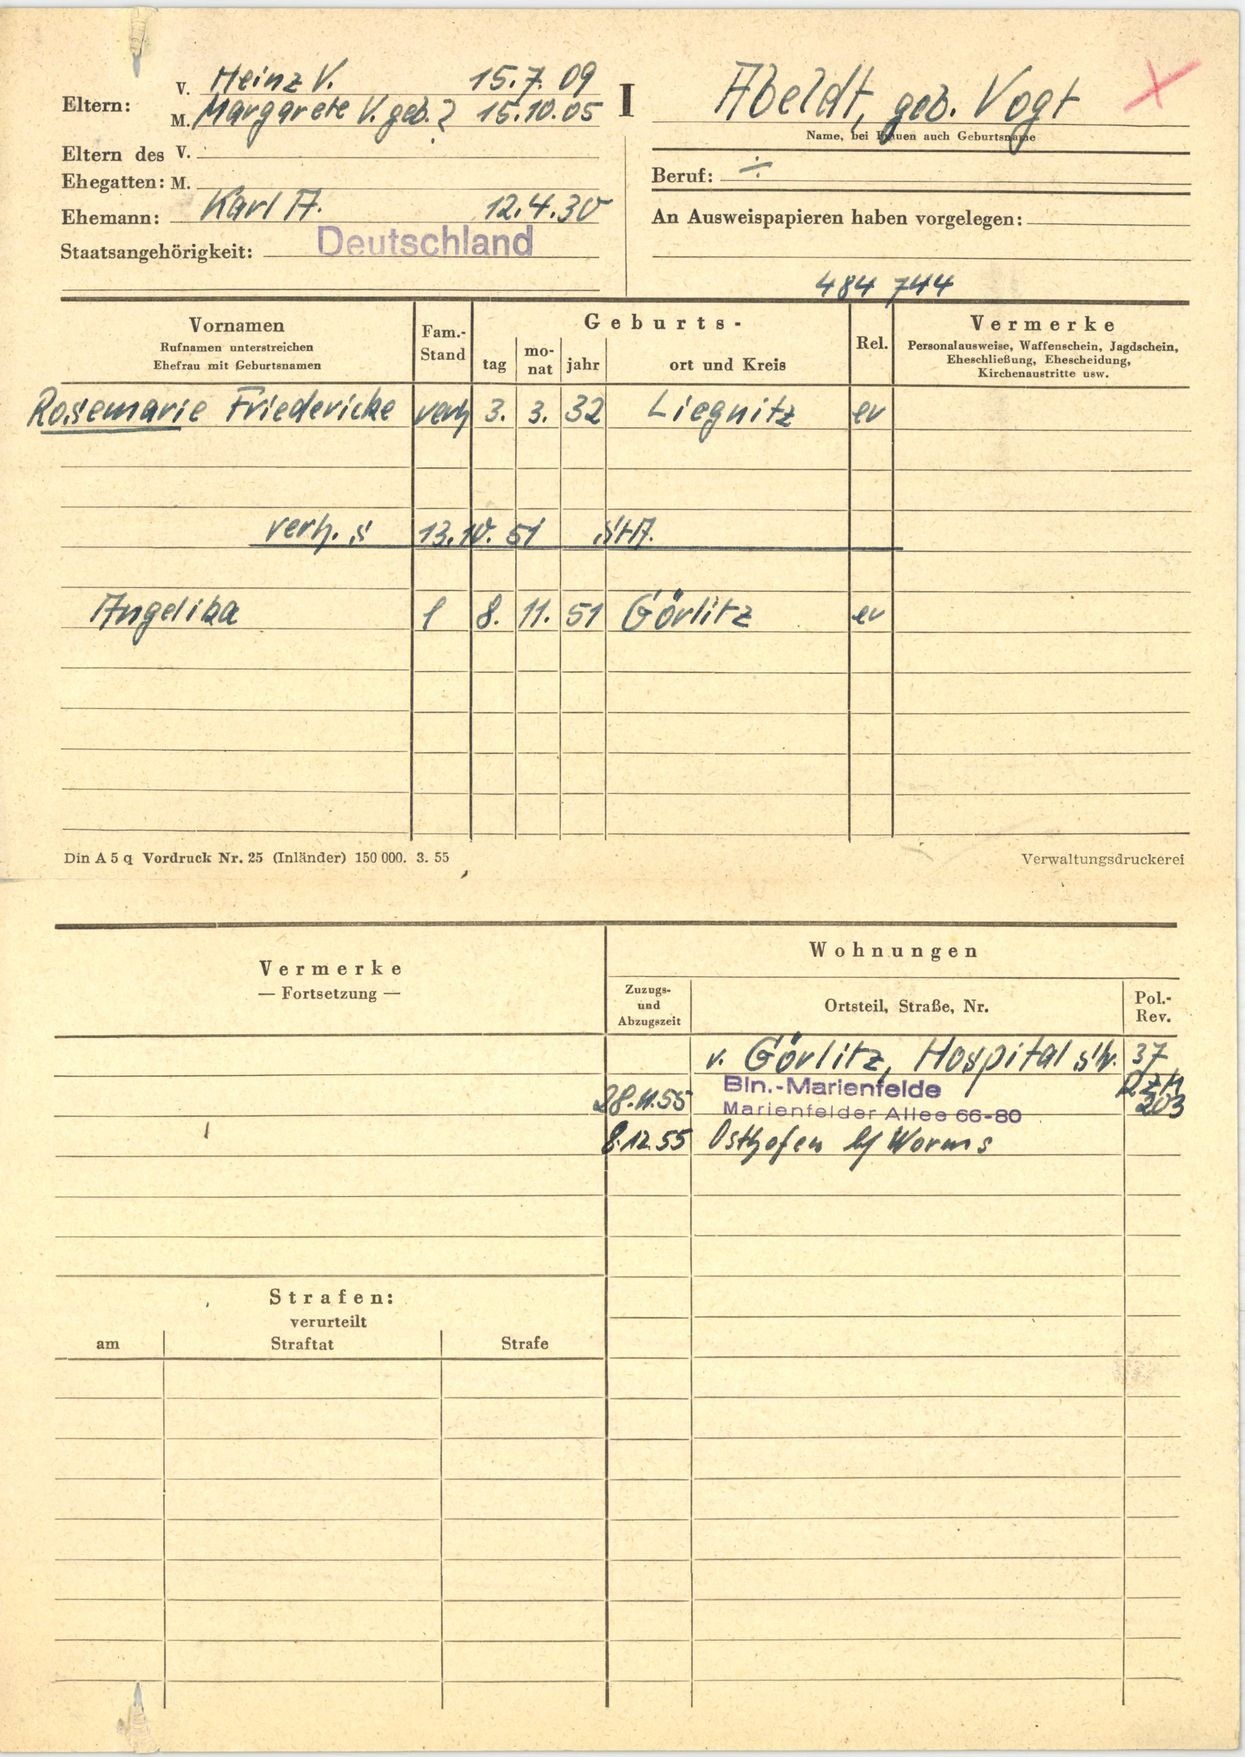
Abeldt, geb. Vogt